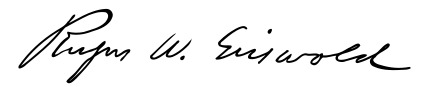
Signature of: rufus wilmot griswold